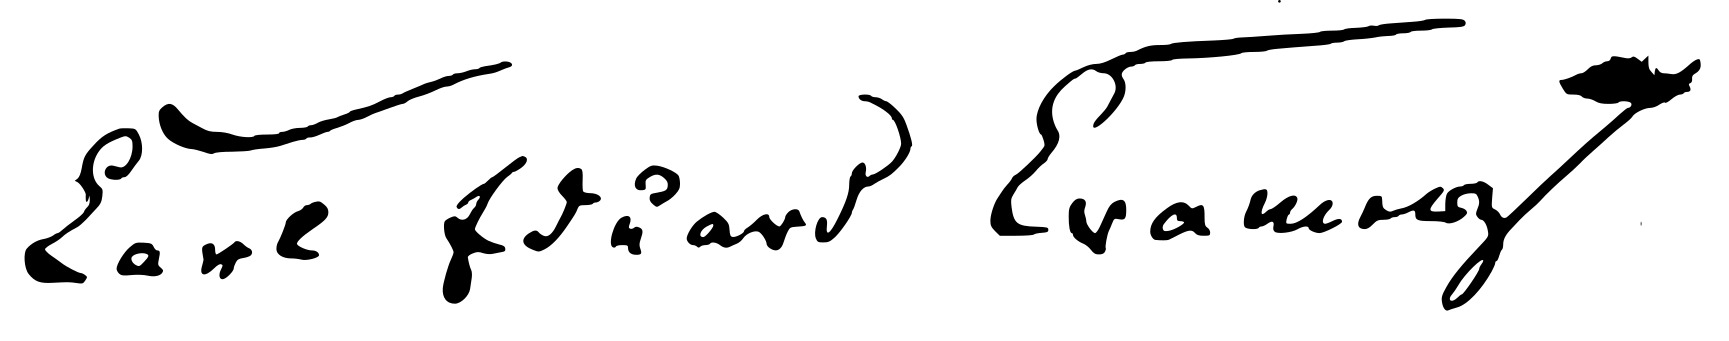
Signature of: carl eduard cramer